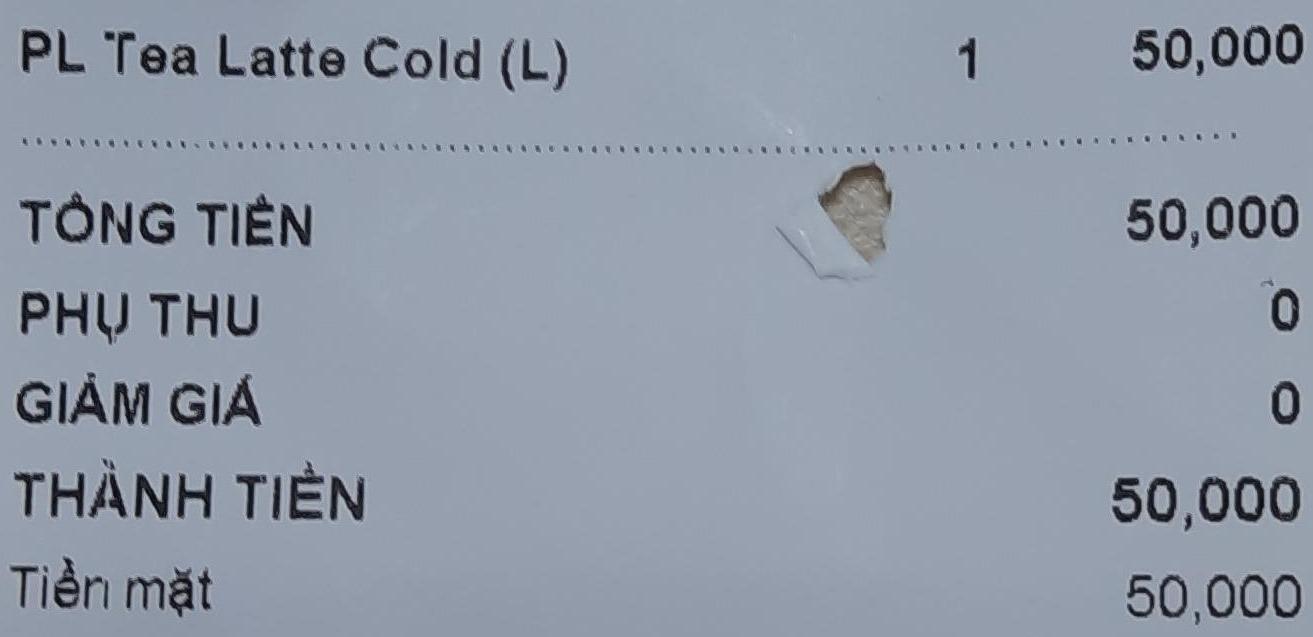
<table>
<tr>
<td>PL Tea Latte Cold (L)</td>
<td>1</td>
<td>50,000</td>
</tr>
</table>

TỔNG TIỀN 50,000
PHỤ THU 0
GIẢM GIÁ 0
THÀNH TIỀN 50,000
Tiền mặt 50,000